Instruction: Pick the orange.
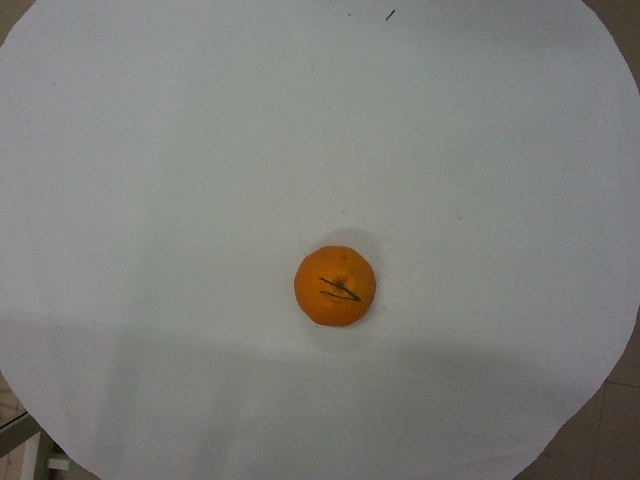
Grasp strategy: vertical